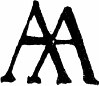
Signature of: anthonie andriessen